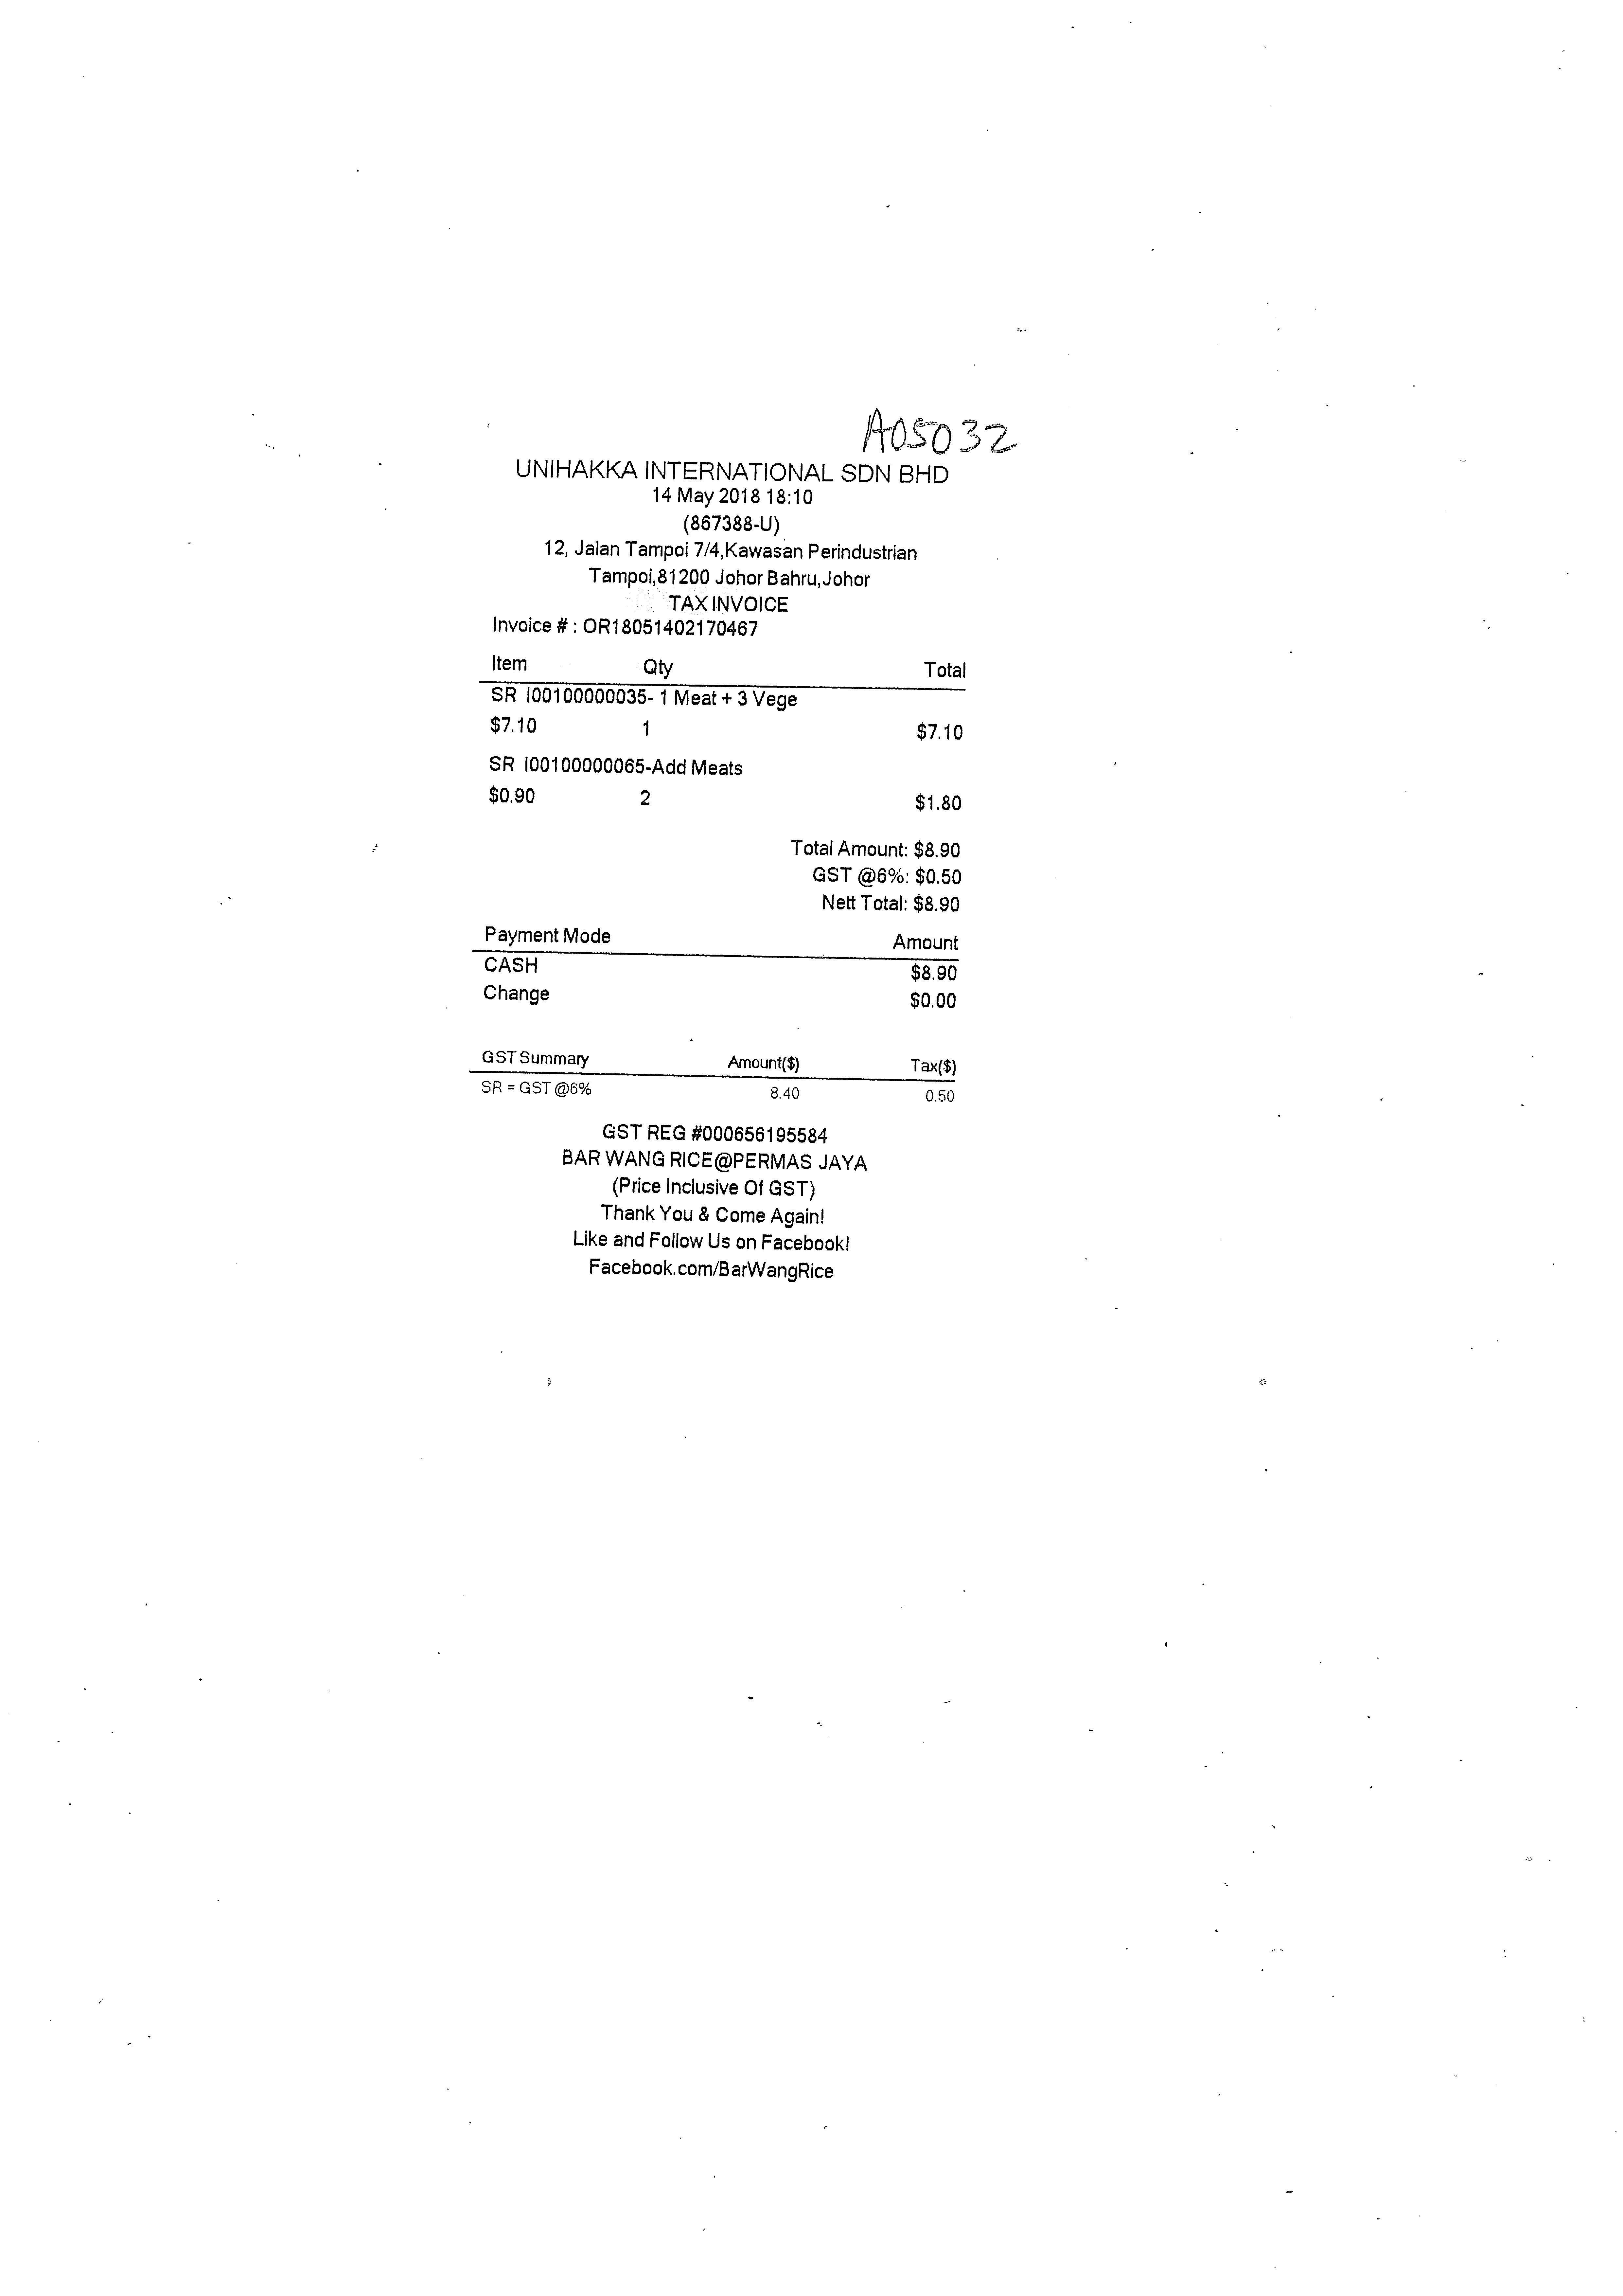
UNIHAKKA INTERNATIONAL SDN BHD
14 MAY 2018 18:10
(867388-U)
12, JALAN TAMPOI 7/4,KAWASAN PERINDUSTRIAN
TAMPOI,81200 JOHOR BAHRU,JOHOR
TAX INVOICE
INVOICE # : OR18051402170467
ITEM
SR I00100000035- 1 MEAT + 3 VEGE
$7.10
SR I00100000065-ADD MEATS
$0.90
TOTAL AMOUNT: $8.90
GST @6%: $0.50
NETT TOTAL: $8.90
PAYMENT MODE
CASH
CHANGE
GST SUMMARY
SR = GST @6%
GST REG #000656195584
BAR WANG RICE@PERMAS JAYA
(PRICE INCLUSIVE OF GST)
THANK YOU & COME AGAIN!
LIKE AND FOLLOW US ON FACEBOOK!
FACEBOOK COM/BARWANGRICE
QTY
TOTAL
1
$7.10
2
$1.80
AMOUNT
$8.90
$0.00
AMOUNT($)
TAX($)
8.40
0.50